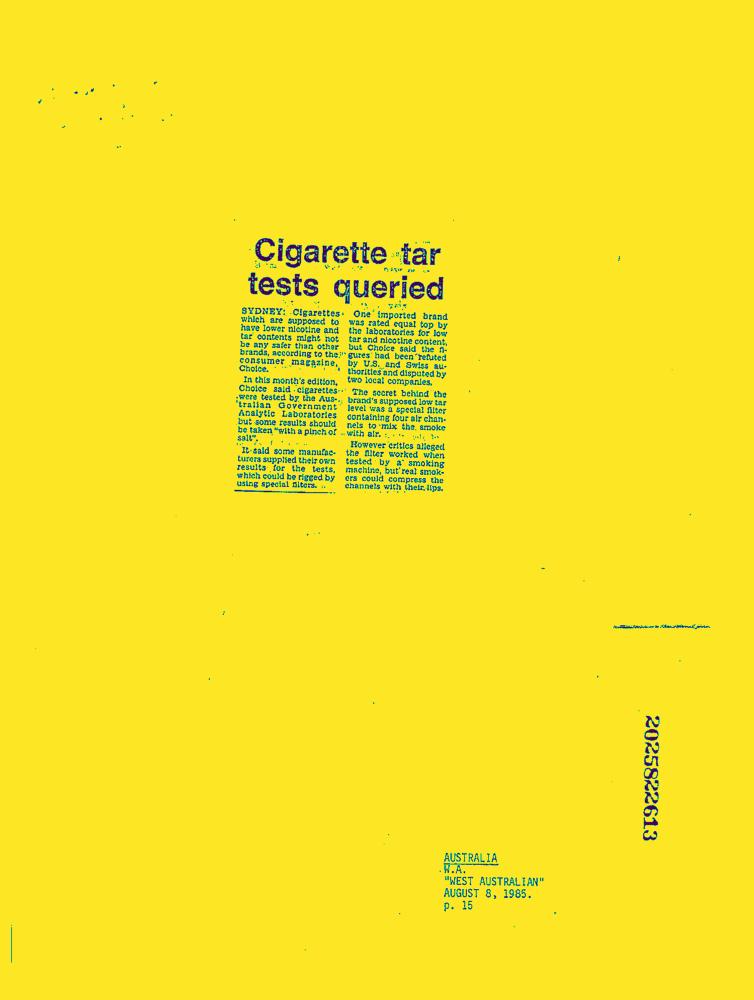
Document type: News-Article